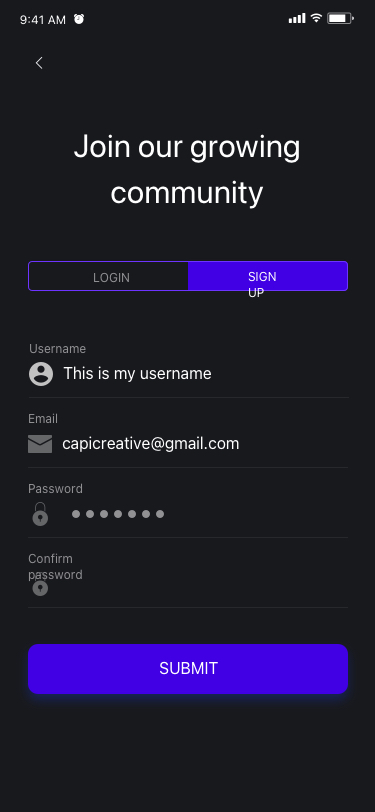
Text in this UI design:
UI Text/Heading/H4/Hightlight
UI Text/Heading/H5/Brandcolor
LOGIN
SIGN UP
This is my username
Username
Password
Confirm password
capicreative@gmail.com
Email
SUBMIT
Join our growing
community
9:41 AM